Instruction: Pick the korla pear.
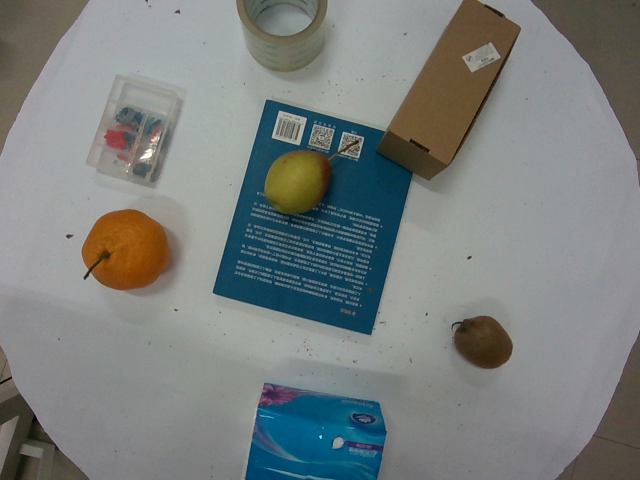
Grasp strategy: vertical